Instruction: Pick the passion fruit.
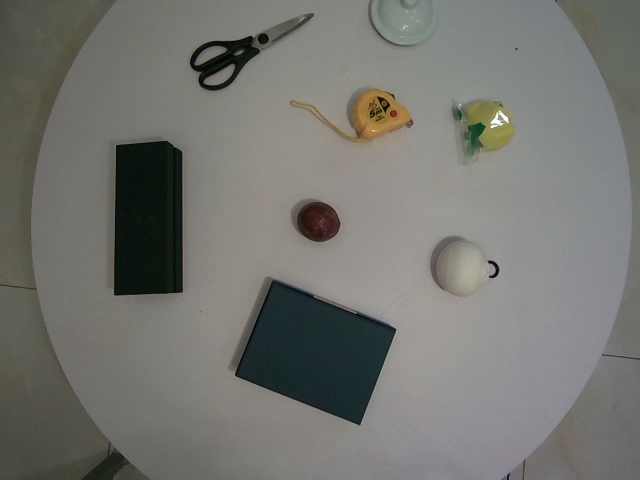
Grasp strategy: vertical